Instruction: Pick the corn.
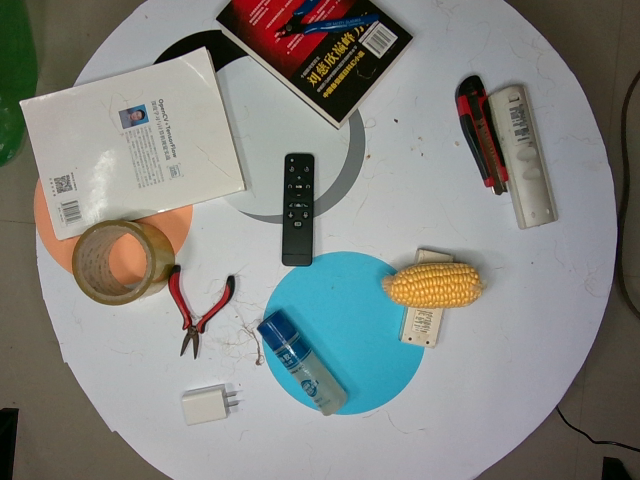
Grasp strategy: vertical